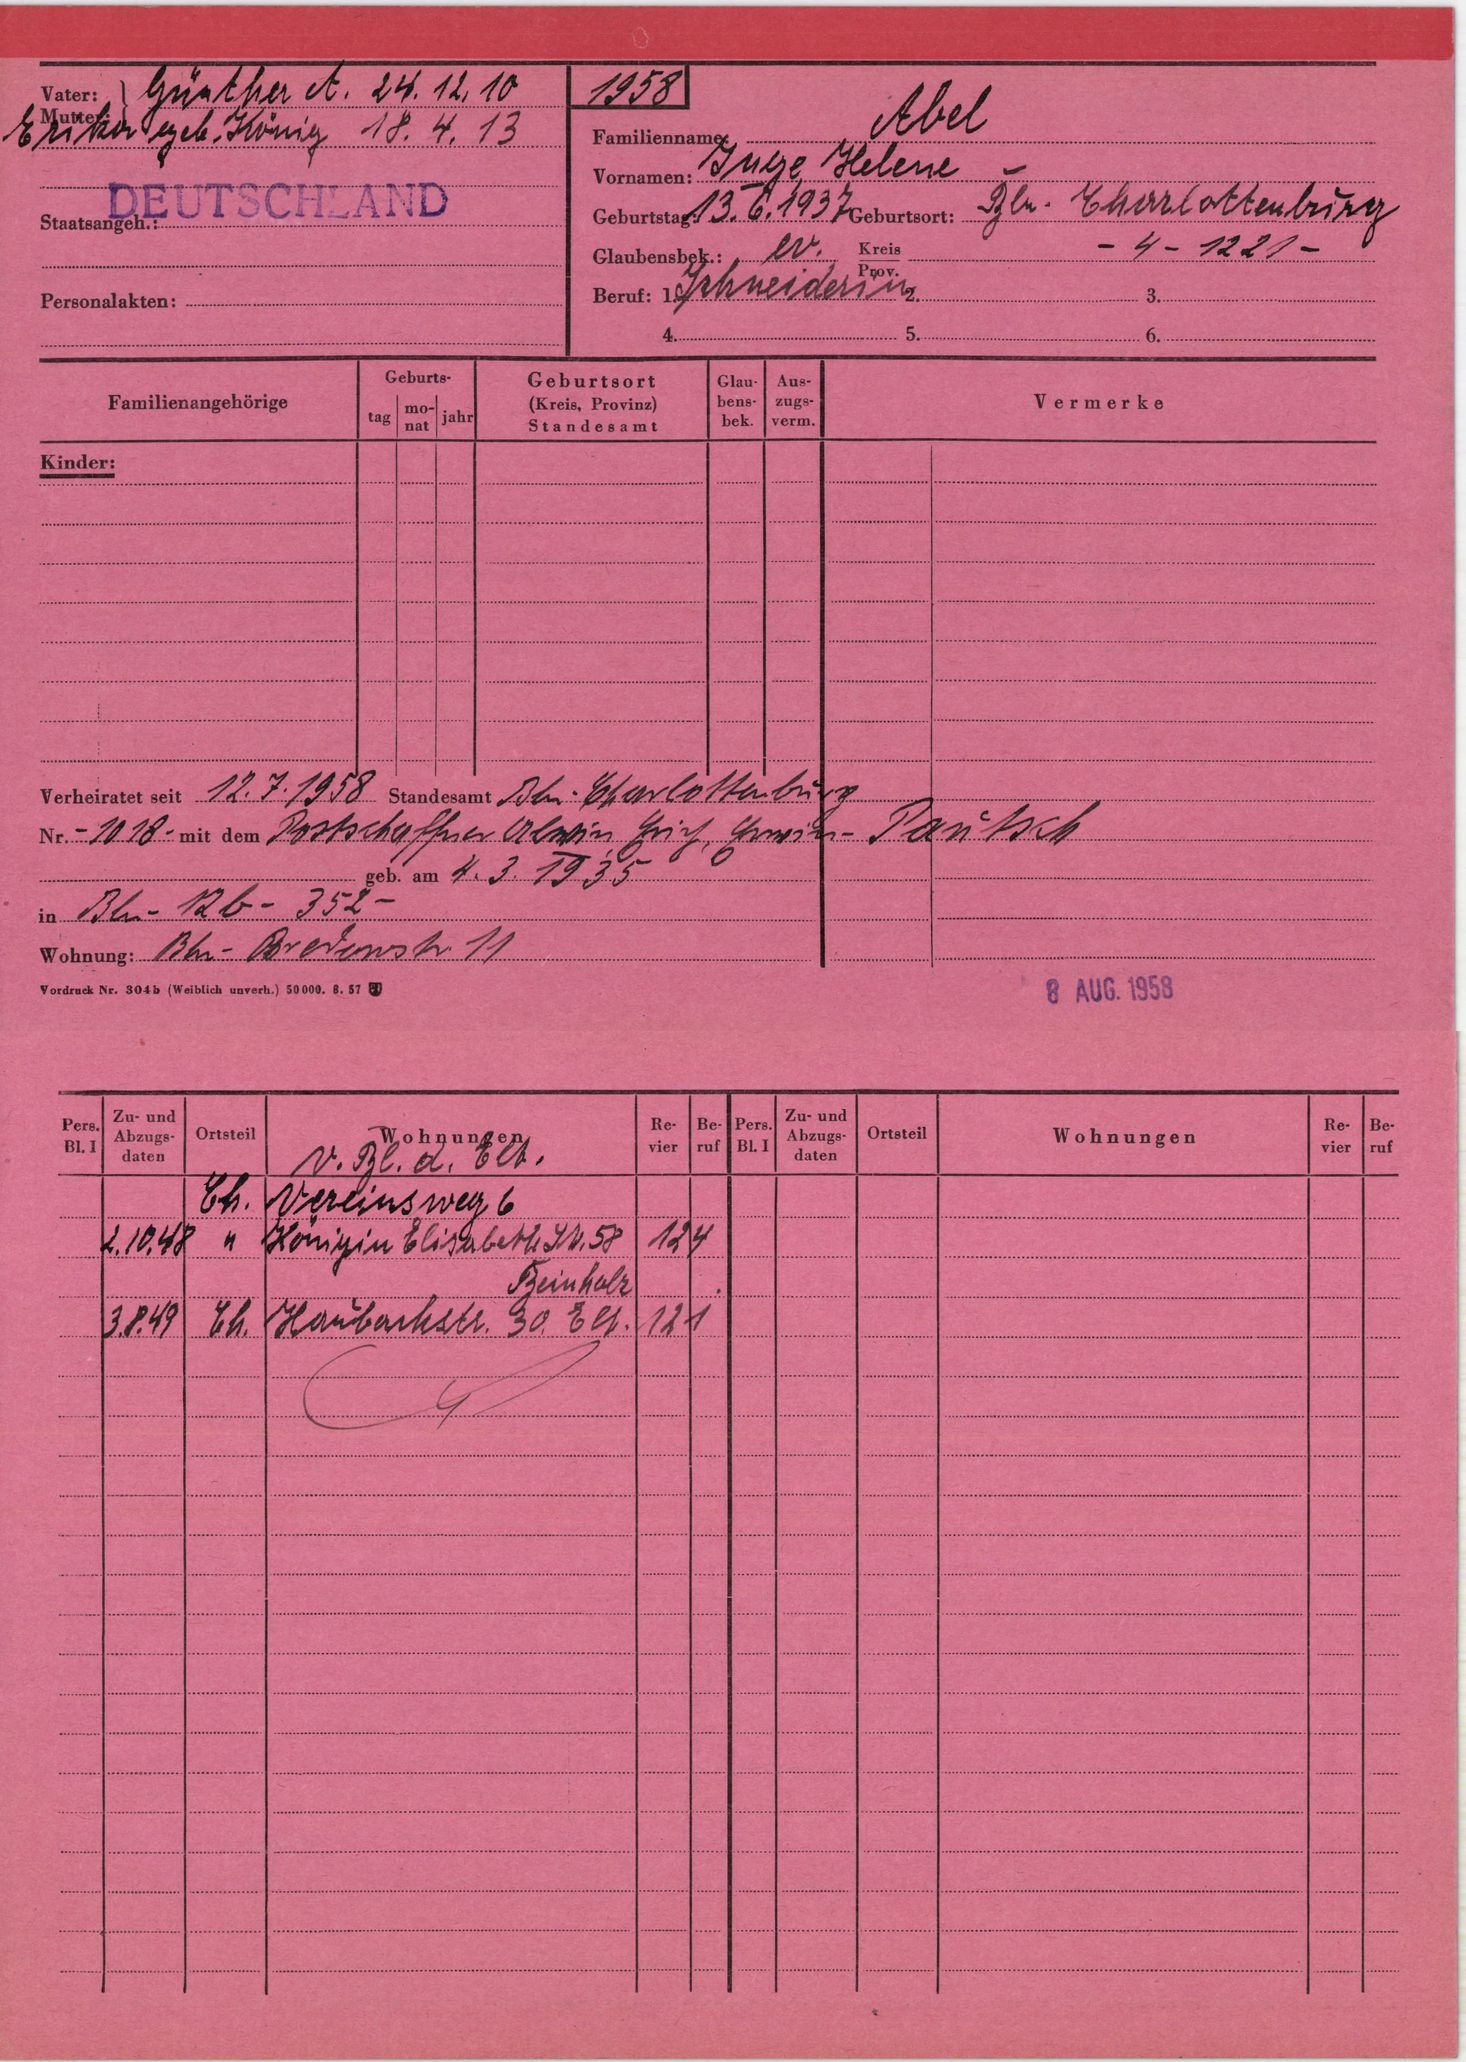
Abel